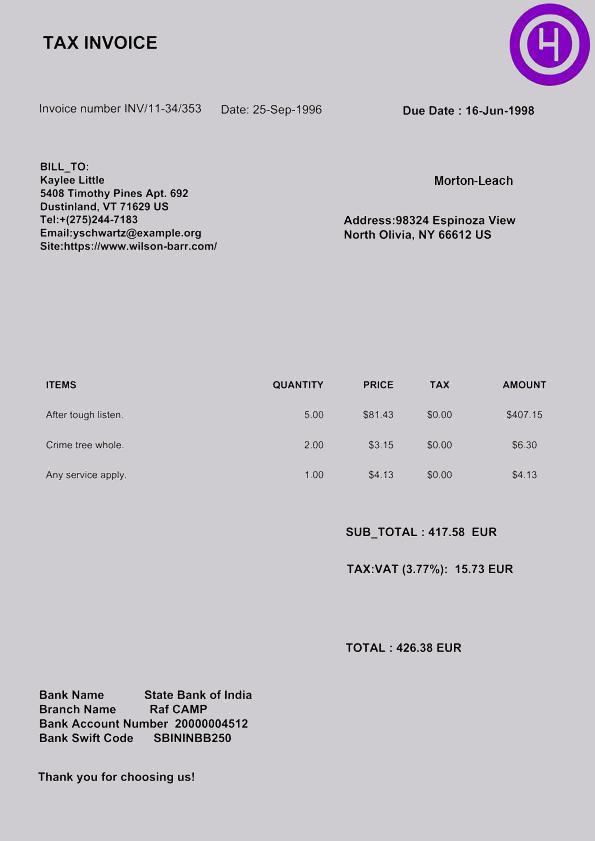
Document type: Invoice